Question: Which state is mentioned in the document?
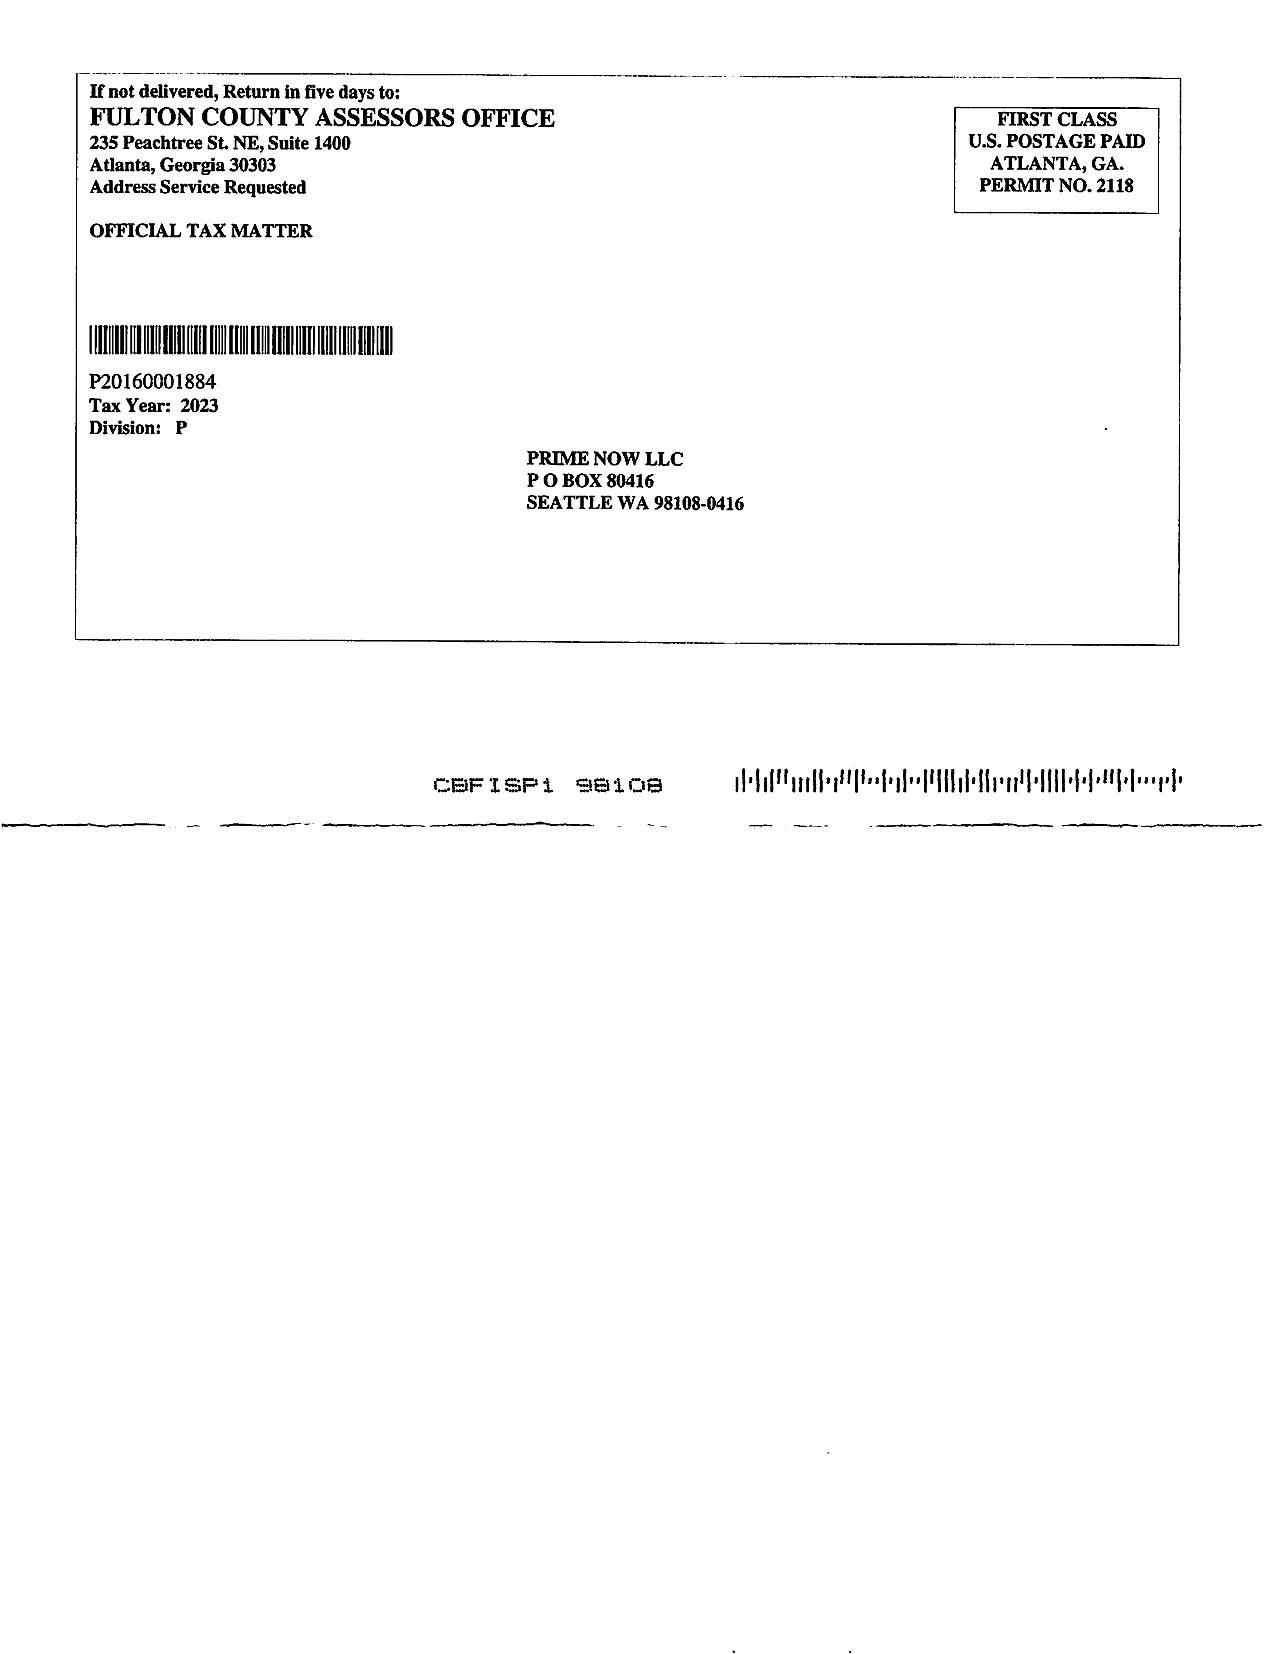
Answer: "Georgia"